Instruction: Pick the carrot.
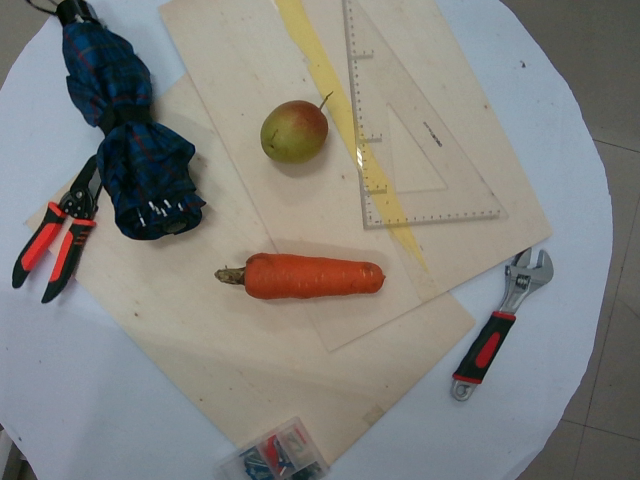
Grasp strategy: vertical